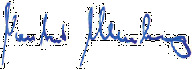
Signature of: norbert altenkamp